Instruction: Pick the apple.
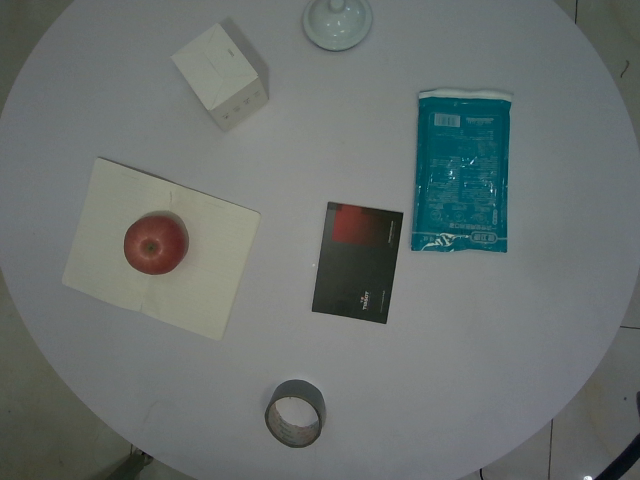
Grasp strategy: vertical